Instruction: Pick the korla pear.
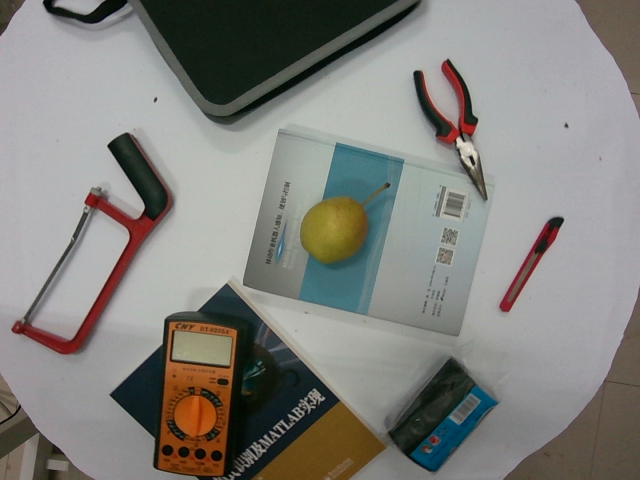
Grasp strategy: vertical